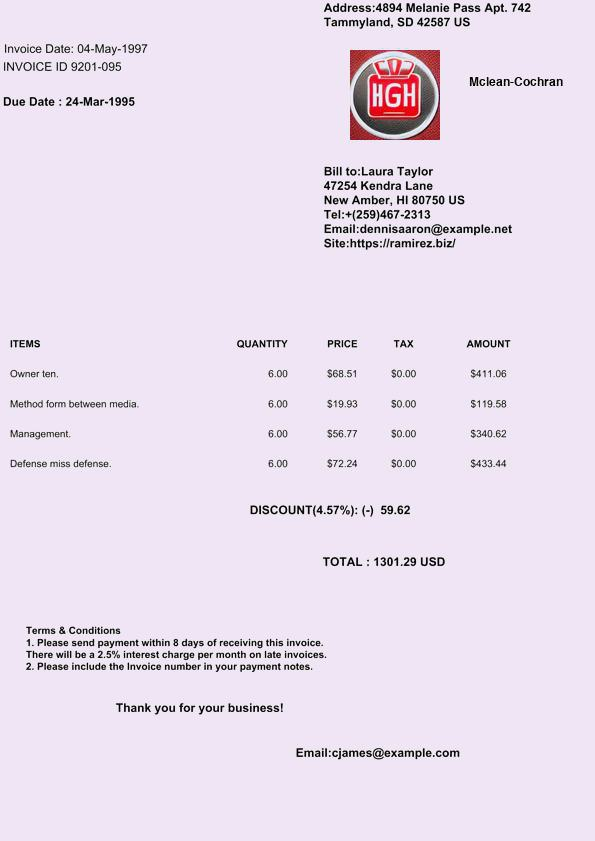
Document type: Invoice